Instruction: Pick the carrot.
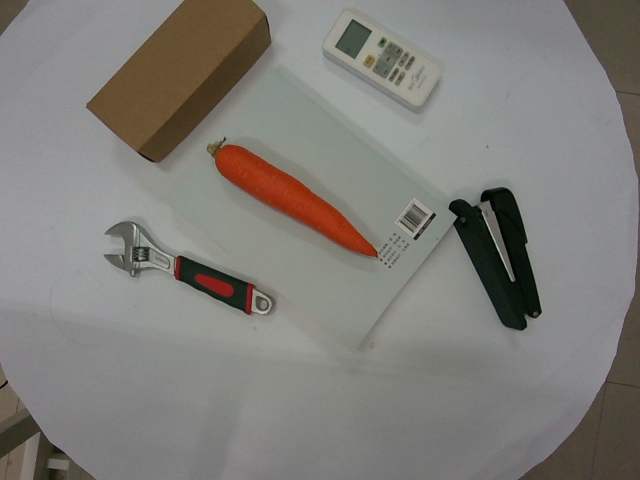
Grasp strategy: vertical